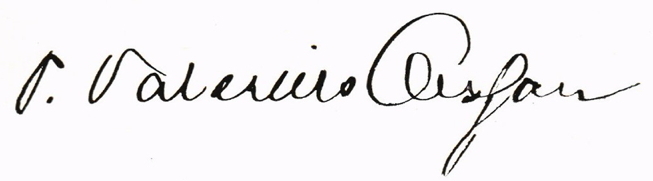
Signature of: valerius olsson